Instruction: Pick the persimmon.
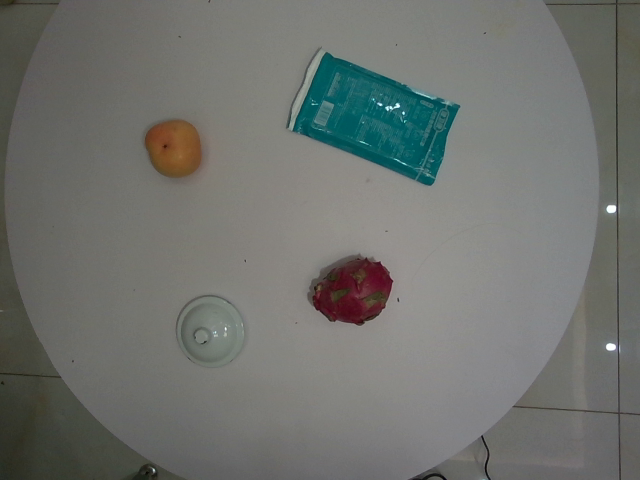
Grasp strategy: vertical